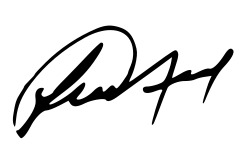
Signature of: luis arce